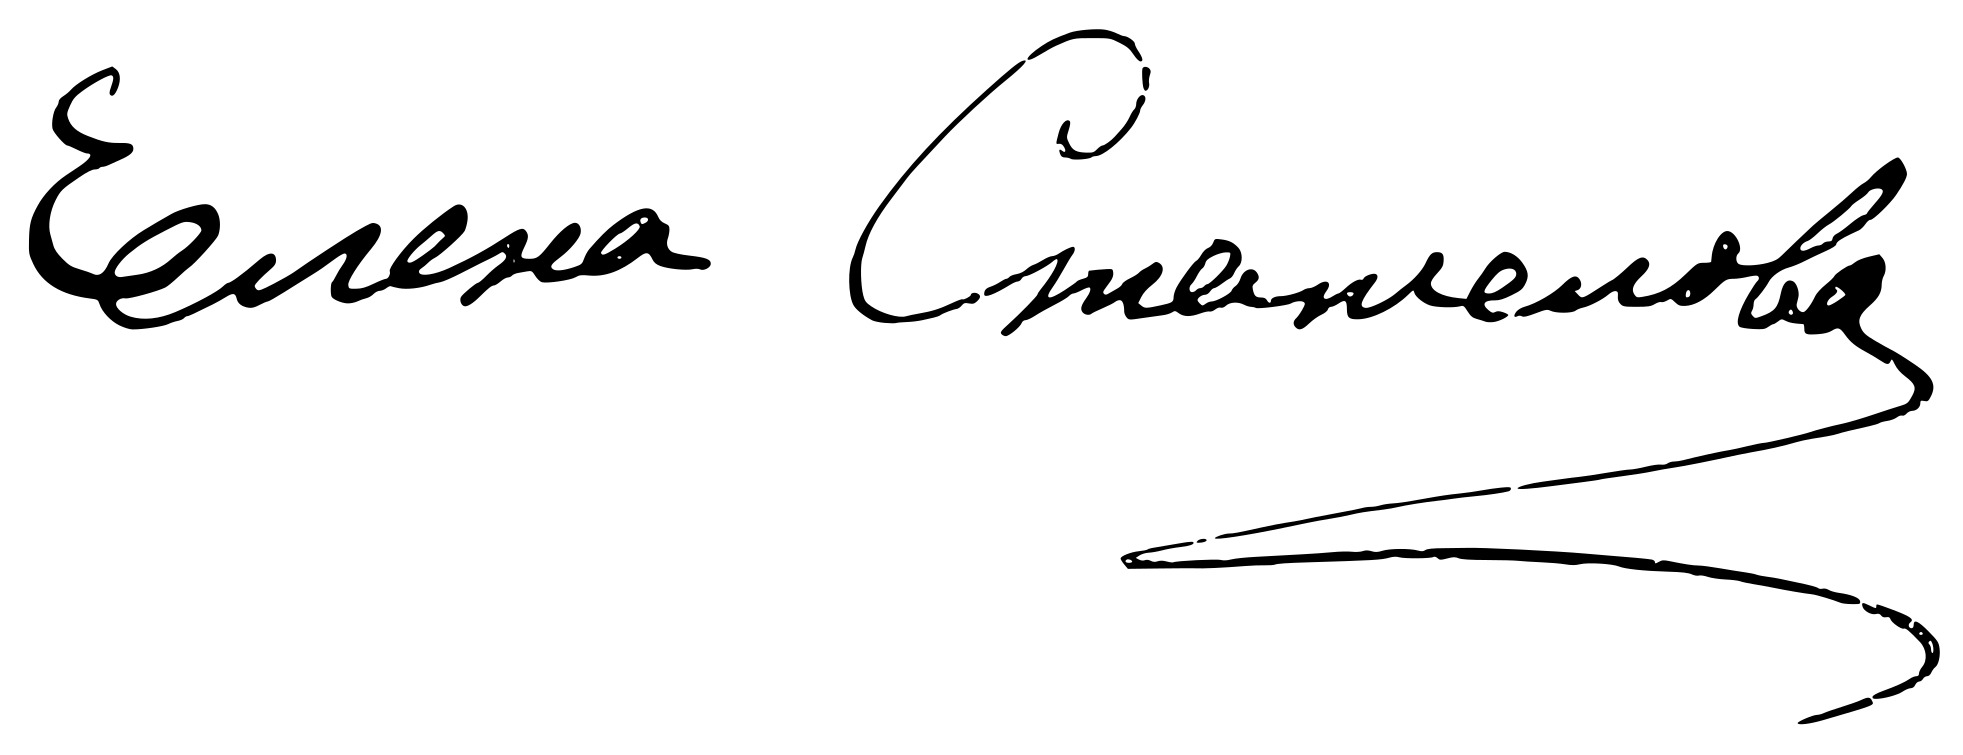
Signature of: elena statelova